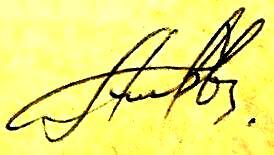
Signature of: vaqif buduqlu